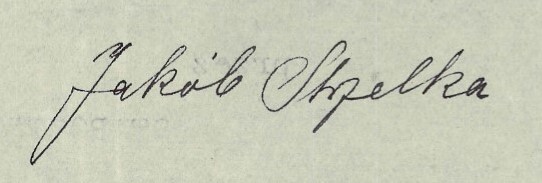
Signature of: jakub strzelka